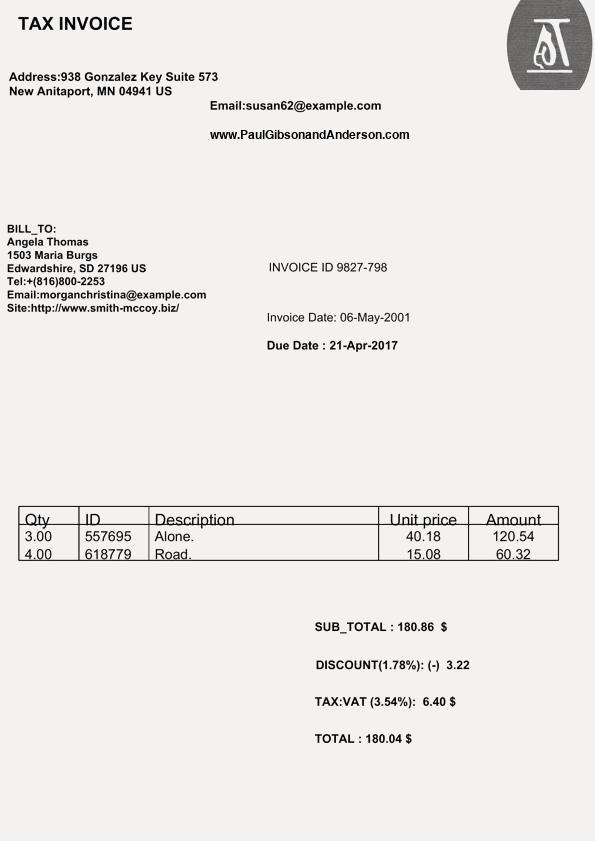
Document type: Invoice